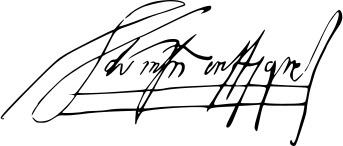
Signature of: martín enríquez de almanza